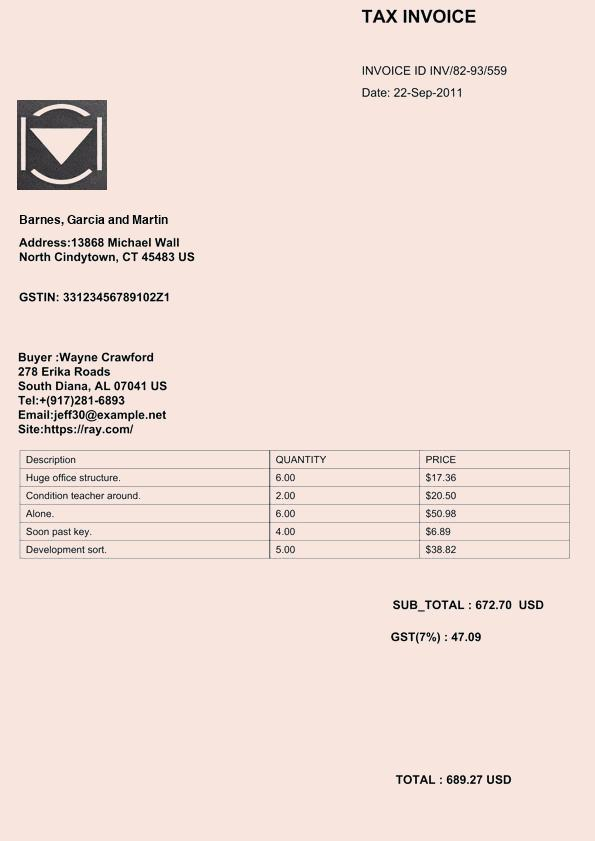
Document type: Invoice